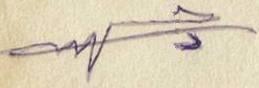
Signature of: dadash hasanov